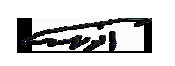
Signature of: enver pasha